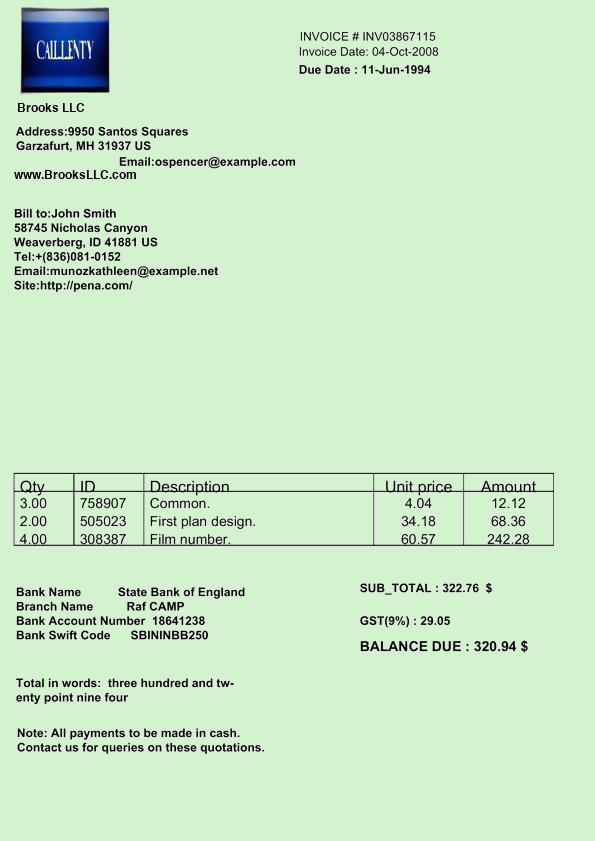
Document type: Invoice